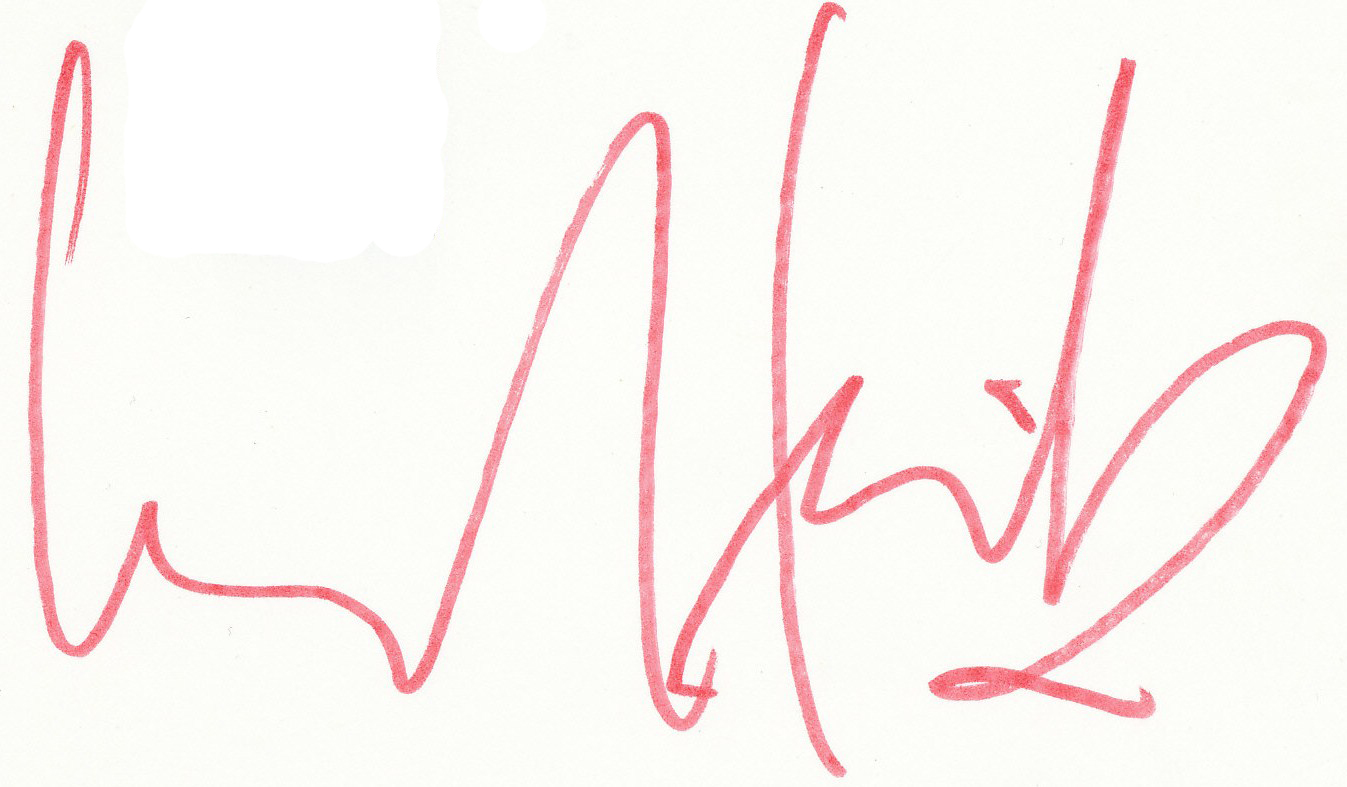
Signature of: eberhard feik